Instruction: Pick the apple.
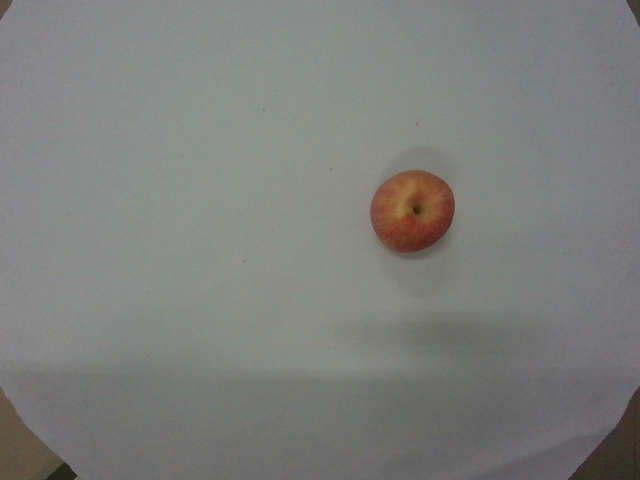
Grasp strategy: vertical